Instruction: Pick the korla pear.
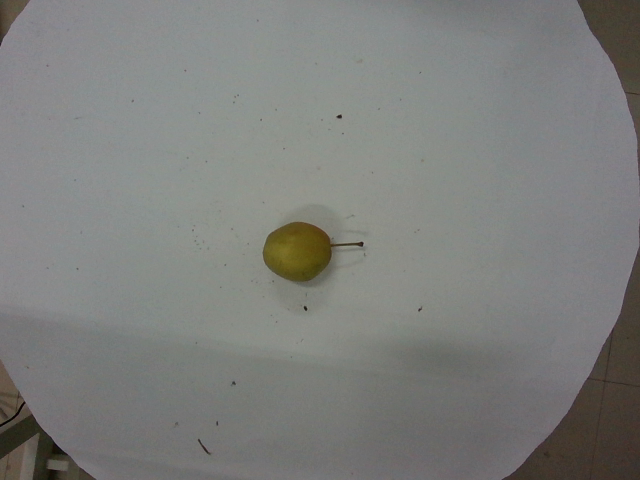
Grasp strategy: vertical